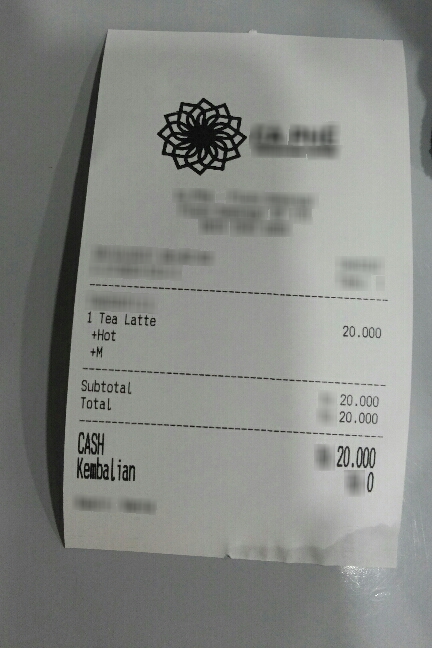
Number of items: 4
Subtotal: 20.000
Total: 20.000
OCR text regions:
text: 1
text: Tea
text: Latte
text: 20.000
text: +Hot
text: +M
text: Subtotal
text: 20.000
text: Total
text: 20.000
text: CASH
text: 20.000
text: Kembalian
text: 0